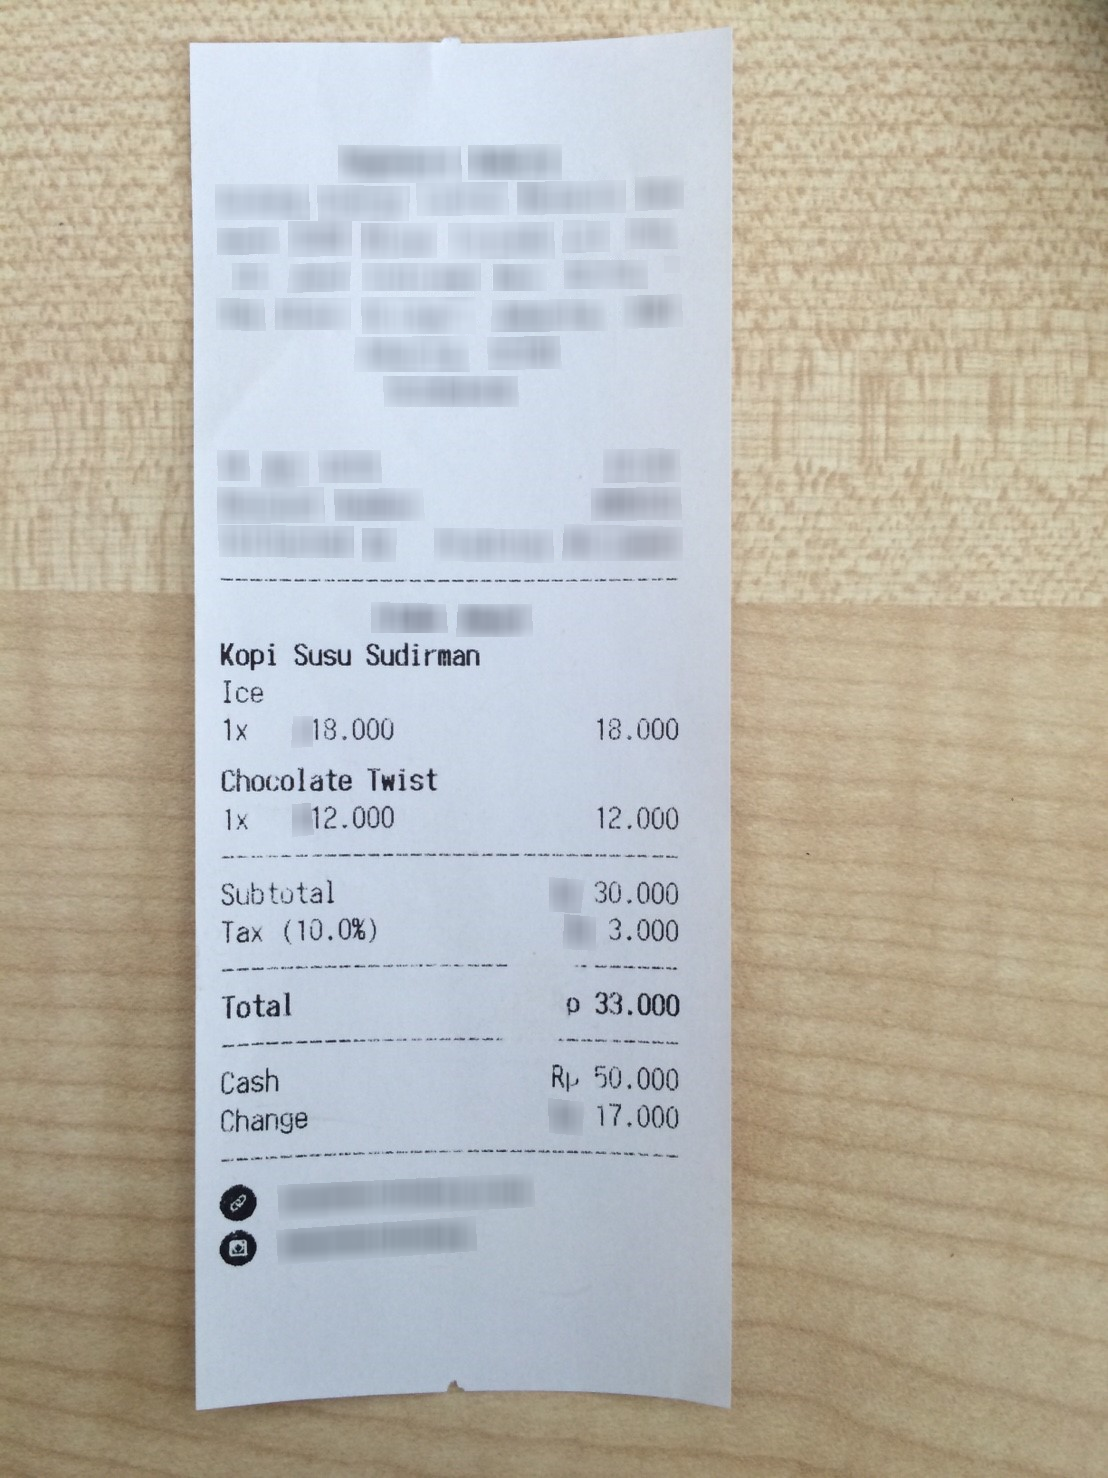
Extraction:
receipt: line_items: name: Kopi Susu Sudirman
price: 18.000
qty: 1x
name: Ice
name: Chocolate Twist
price: 12.000
qty: 1x
subtotal: 30.000
tax: 3.000
total: 33.000